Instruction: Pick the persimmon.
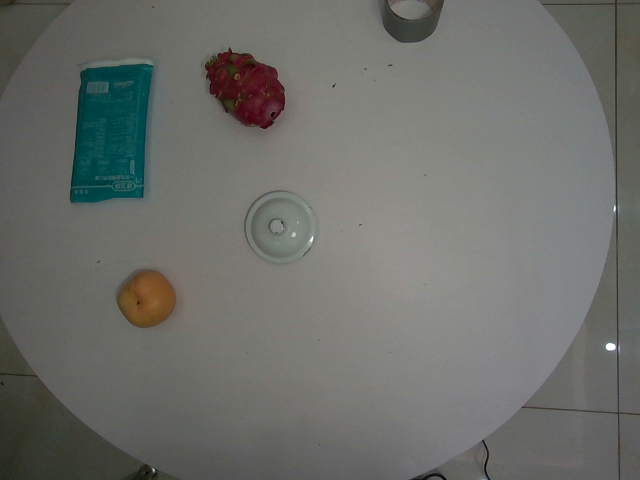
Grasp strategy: vertical